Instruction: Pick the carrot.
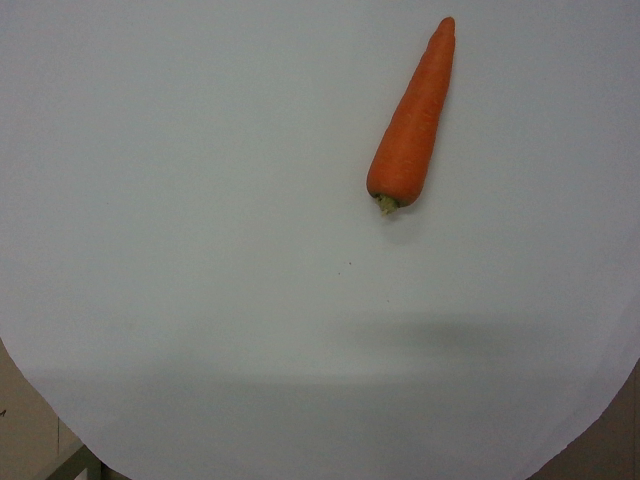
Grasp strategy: vertical